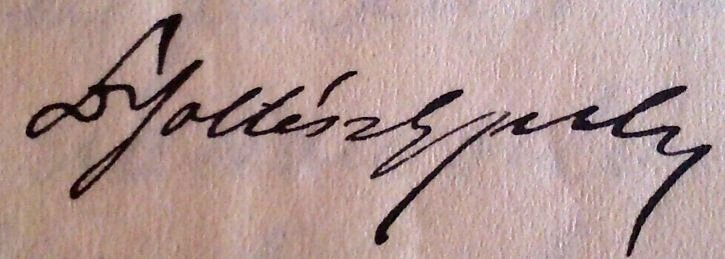
Signature of: gyula soltész